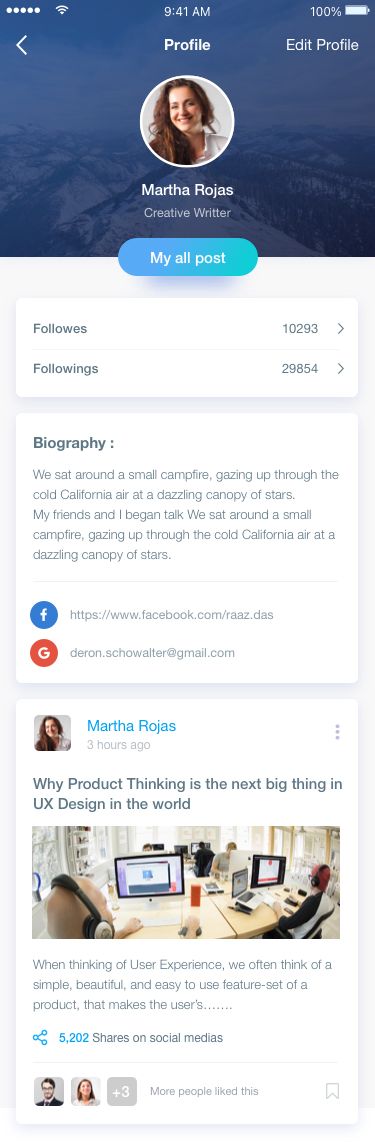
Text in this UI design:
Profile
Edit Profile
Martha Rojas
Creative Writter
My all post
Biography :

We sat around a small campfire, gazing up through the cold California air at a dazzling canopy of stars.
My friends and I began talk We sat around a small campfire, gazing up through the cold California air at a dazzling canopy of stars.
Followes
10293
Followings
29854
Why Product Thinking is the next big thing in UX Design in the world
When thinking of User Experience, we often think of a simple, beautiful, and easy to use feature-set of a product, that makes the user’s…….
5,202 Shares on social medias
Martha Rojas
3 hours ago
More people liked this
+3
https://www.facebook.com/raaz.das
deron.schowalter@gmail.com